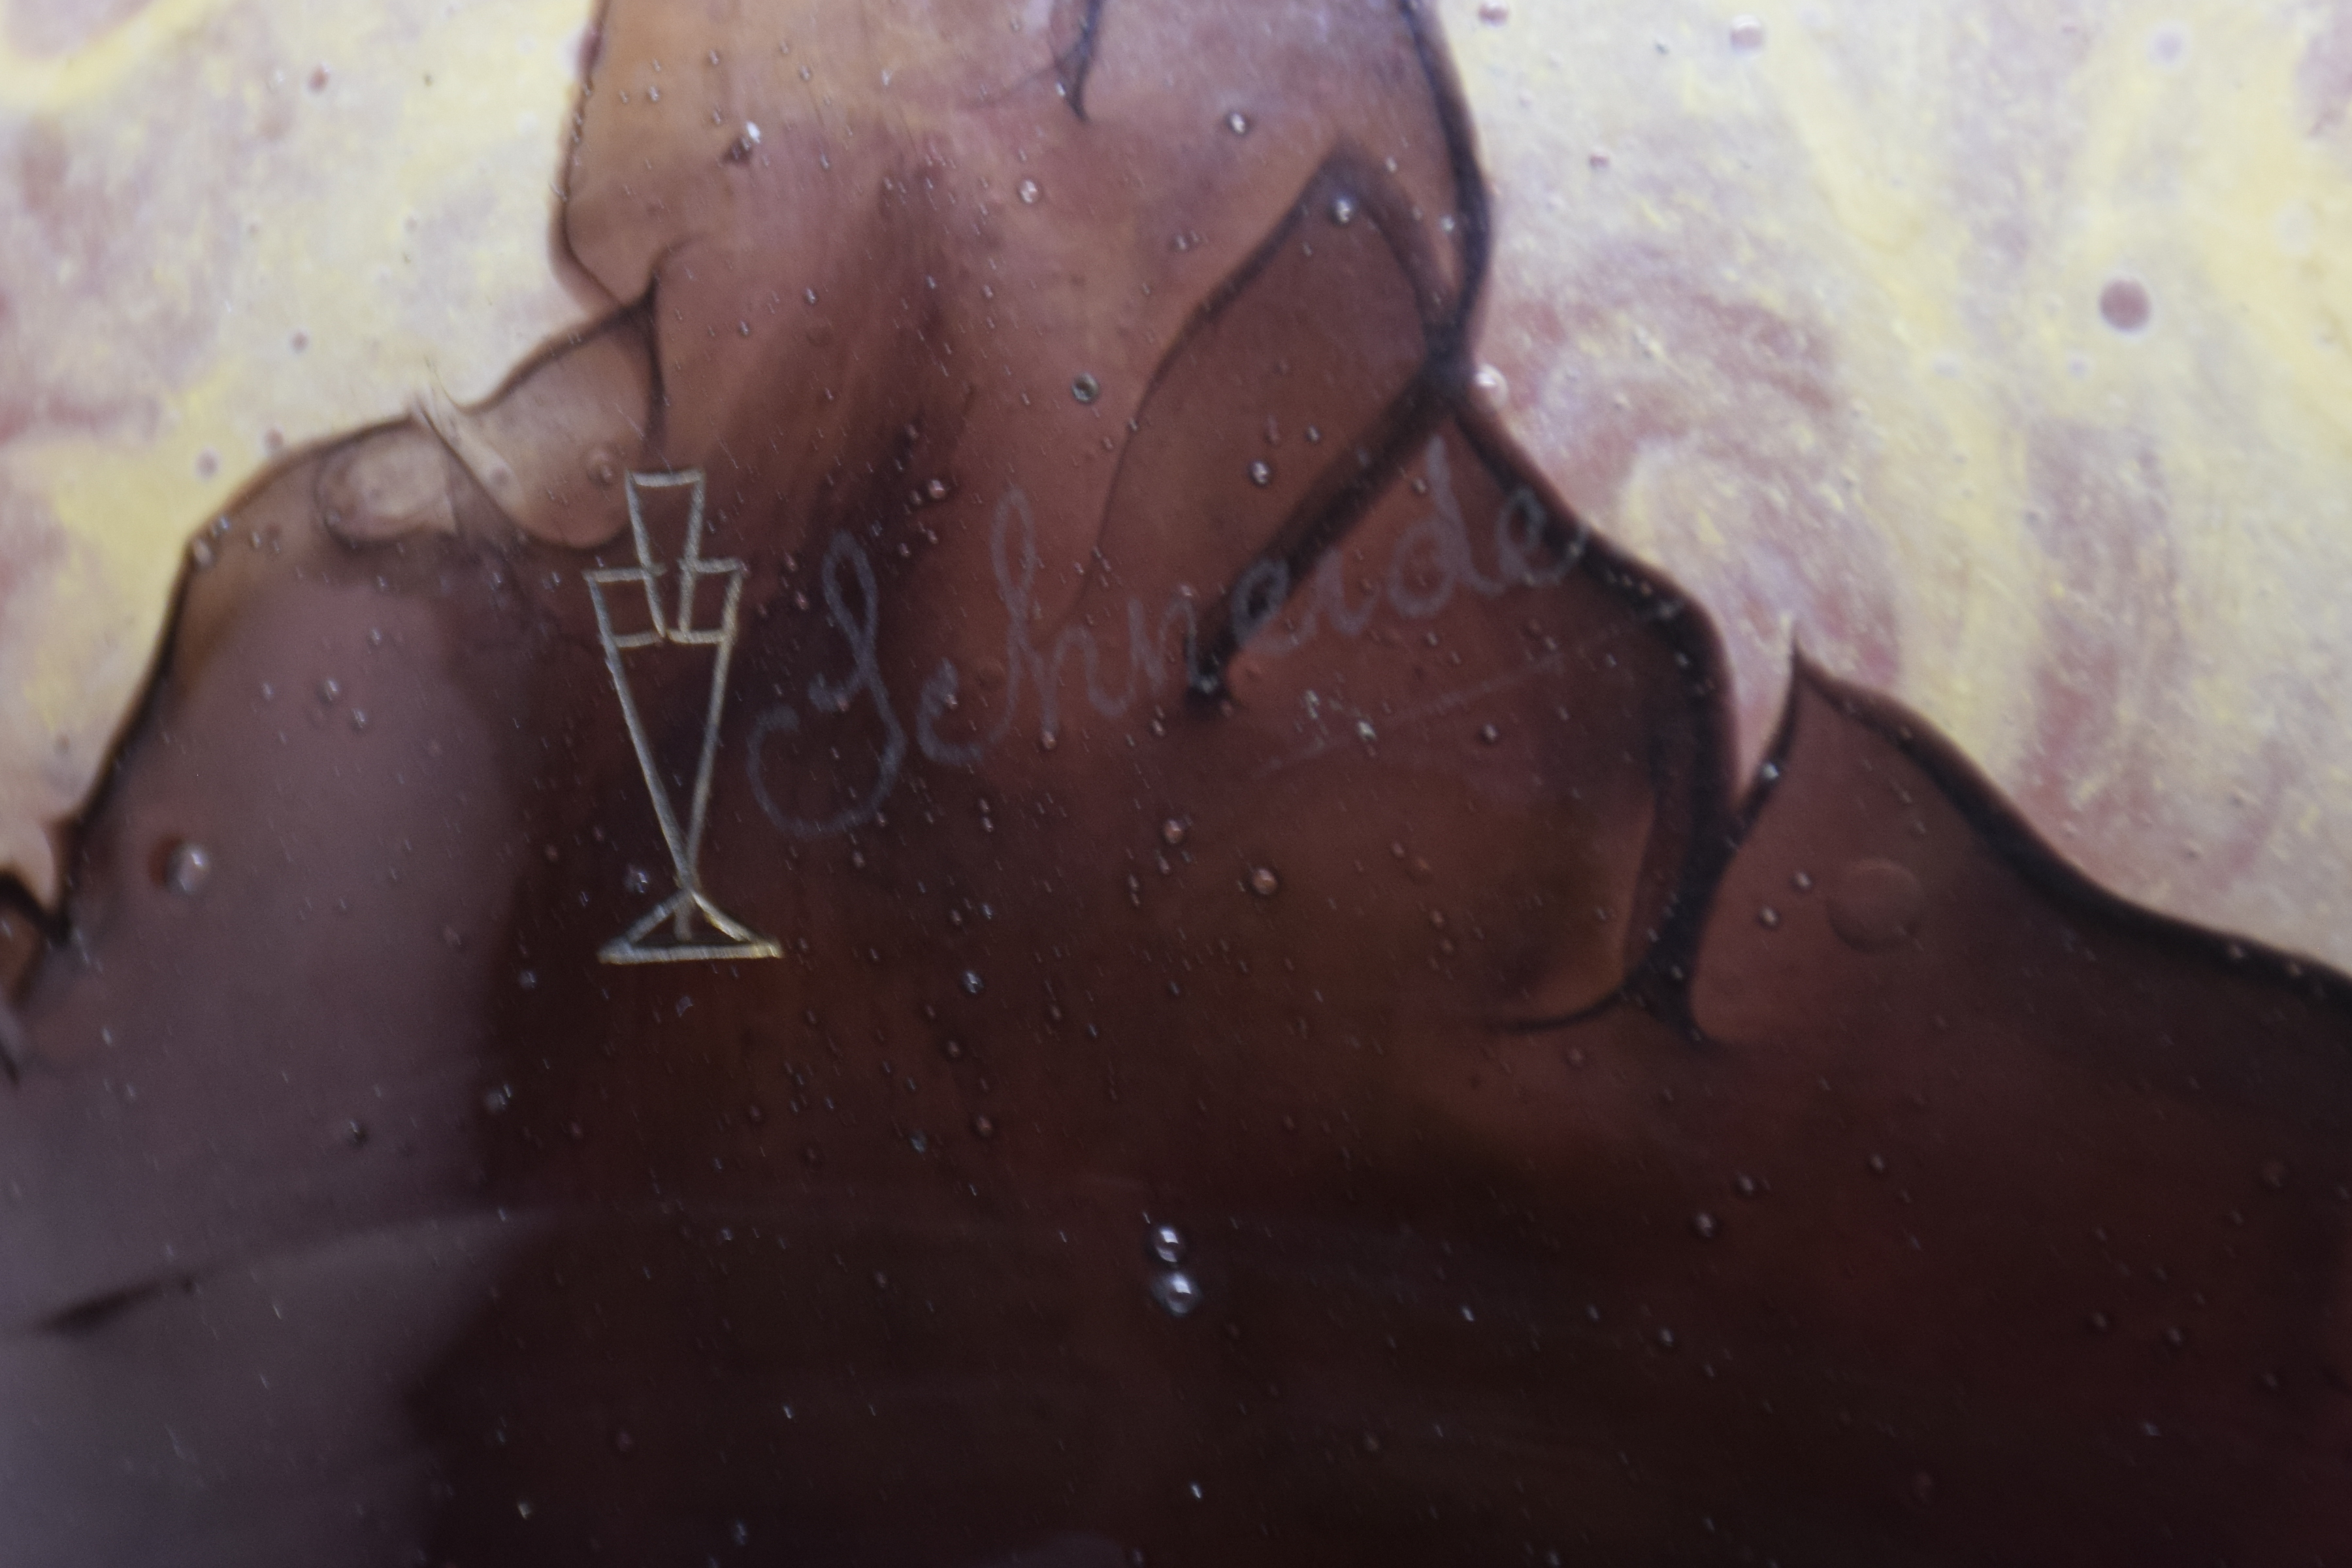
Signature of: charles schneider